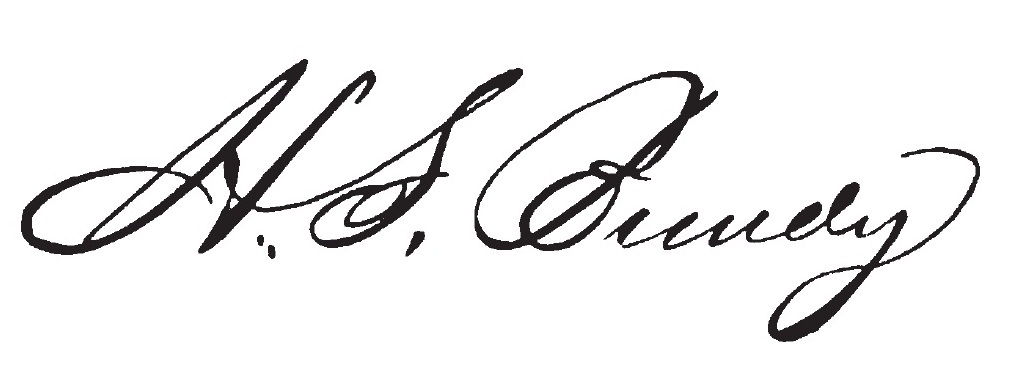
Signature of: hezekiah s bundy